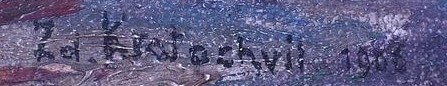
Signature of: zdeněk kratochvíl